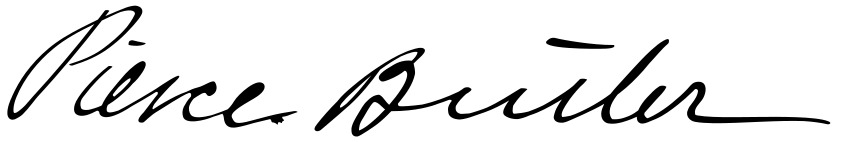
Signature of: pierce butler